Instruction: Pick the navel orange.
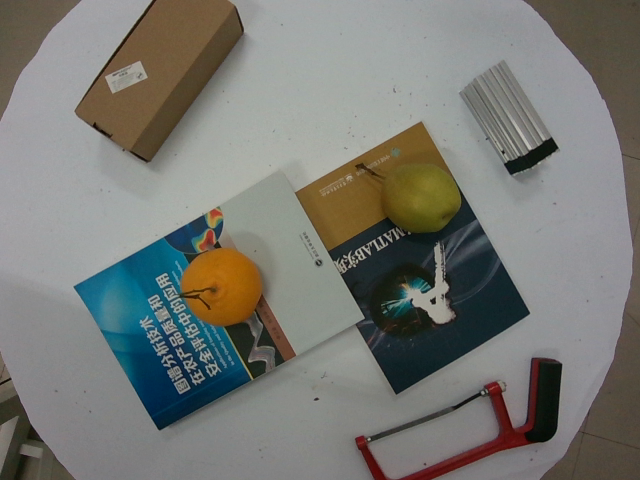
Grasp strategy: vertical